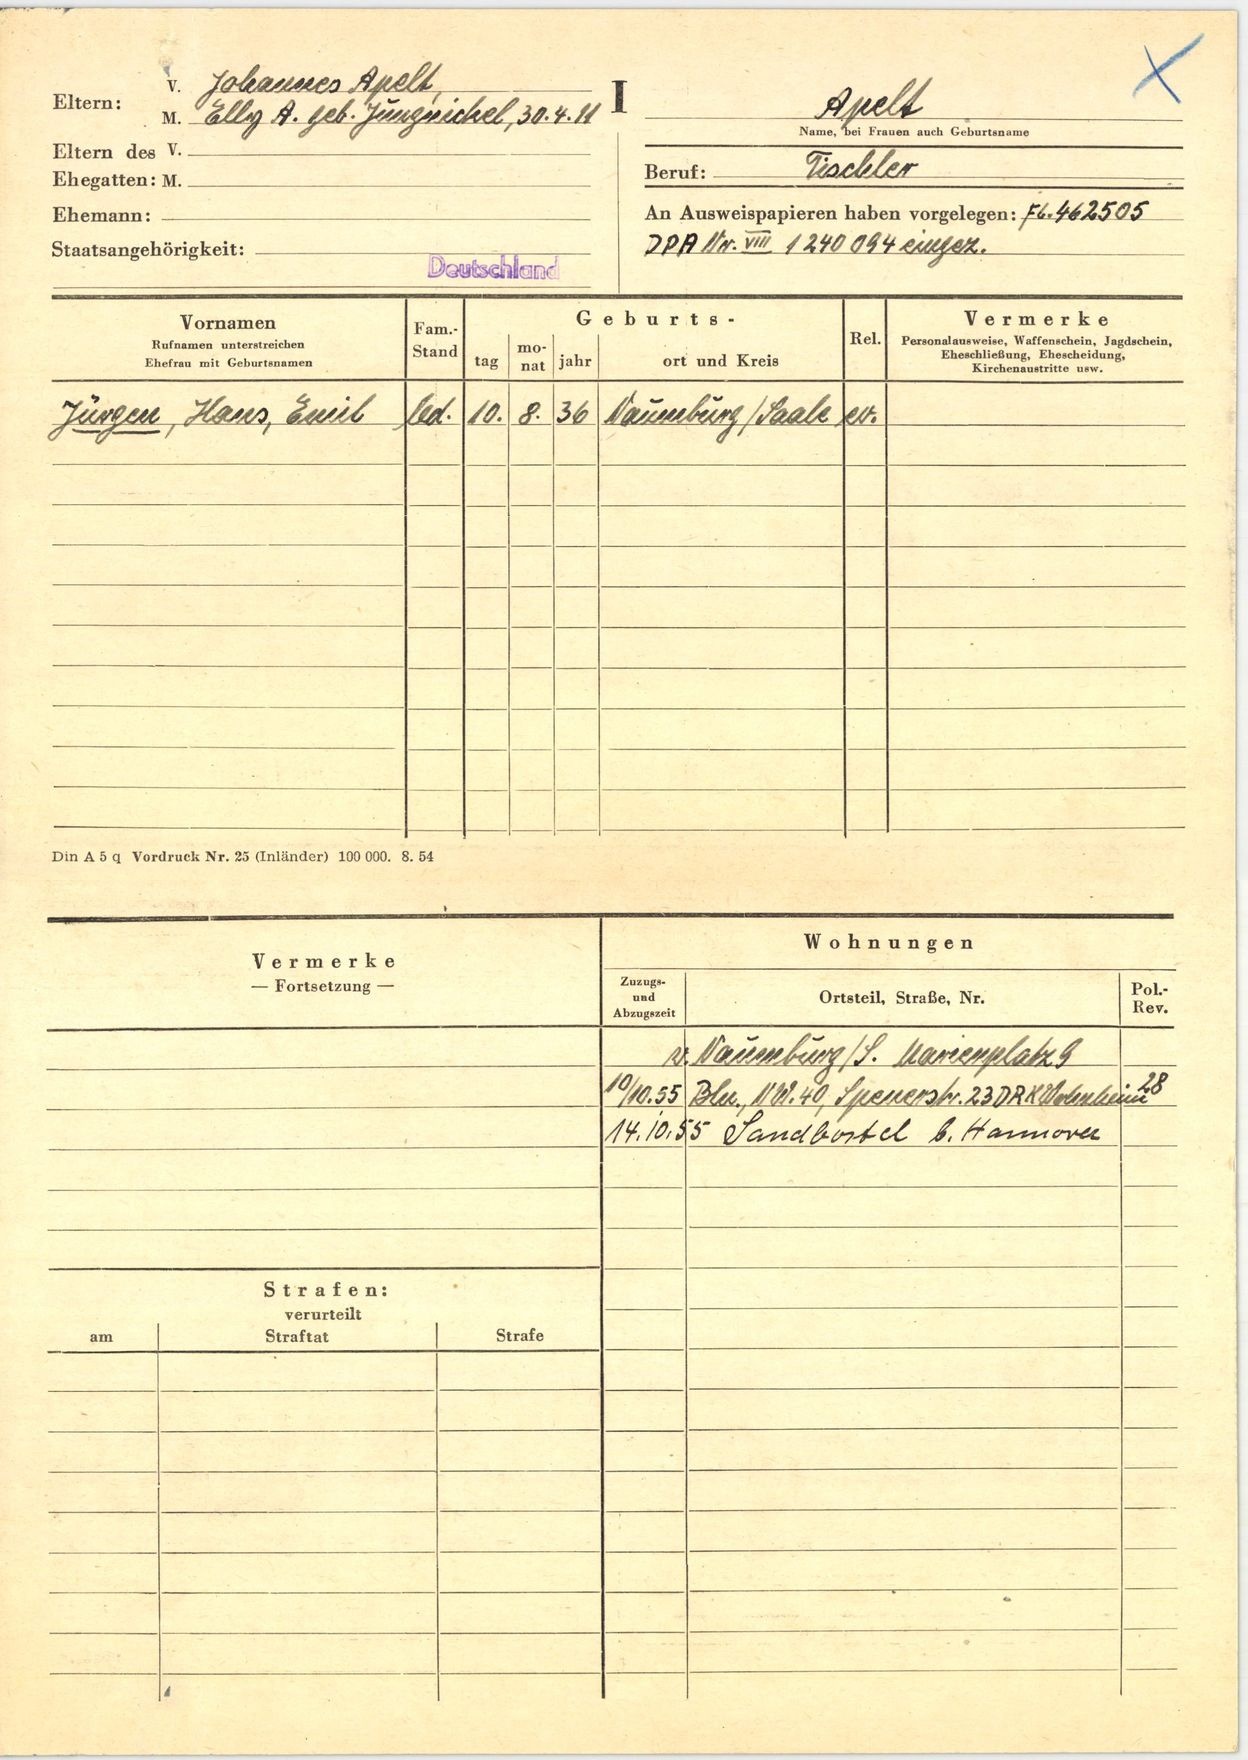
Apelt